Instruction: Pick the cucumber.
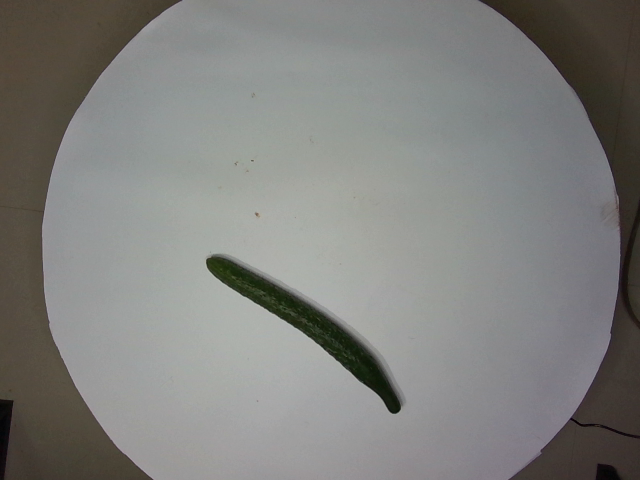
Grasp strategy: vertical